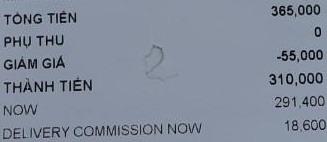
TỔNG TIỀN 365,000
PHỤ THU 0
GIẢM GIÁ -55,000
THÀNH TIỀN 310,000
NOW 291,400
DELIVERY COMMISSION NOW 18,600